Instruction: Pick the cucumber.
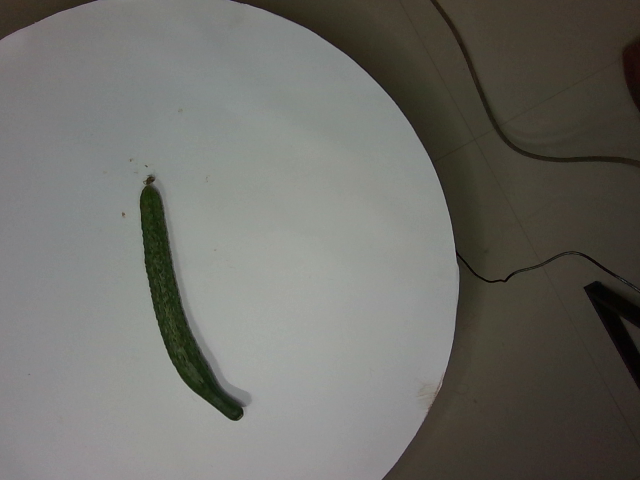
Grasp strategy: vertical